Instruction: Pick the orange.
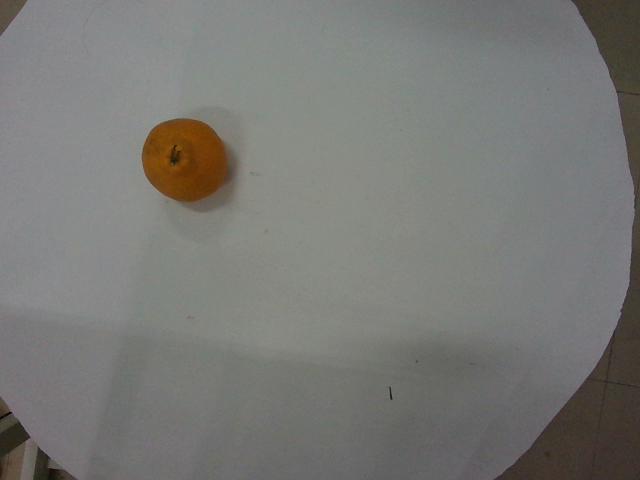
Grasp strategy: vertical